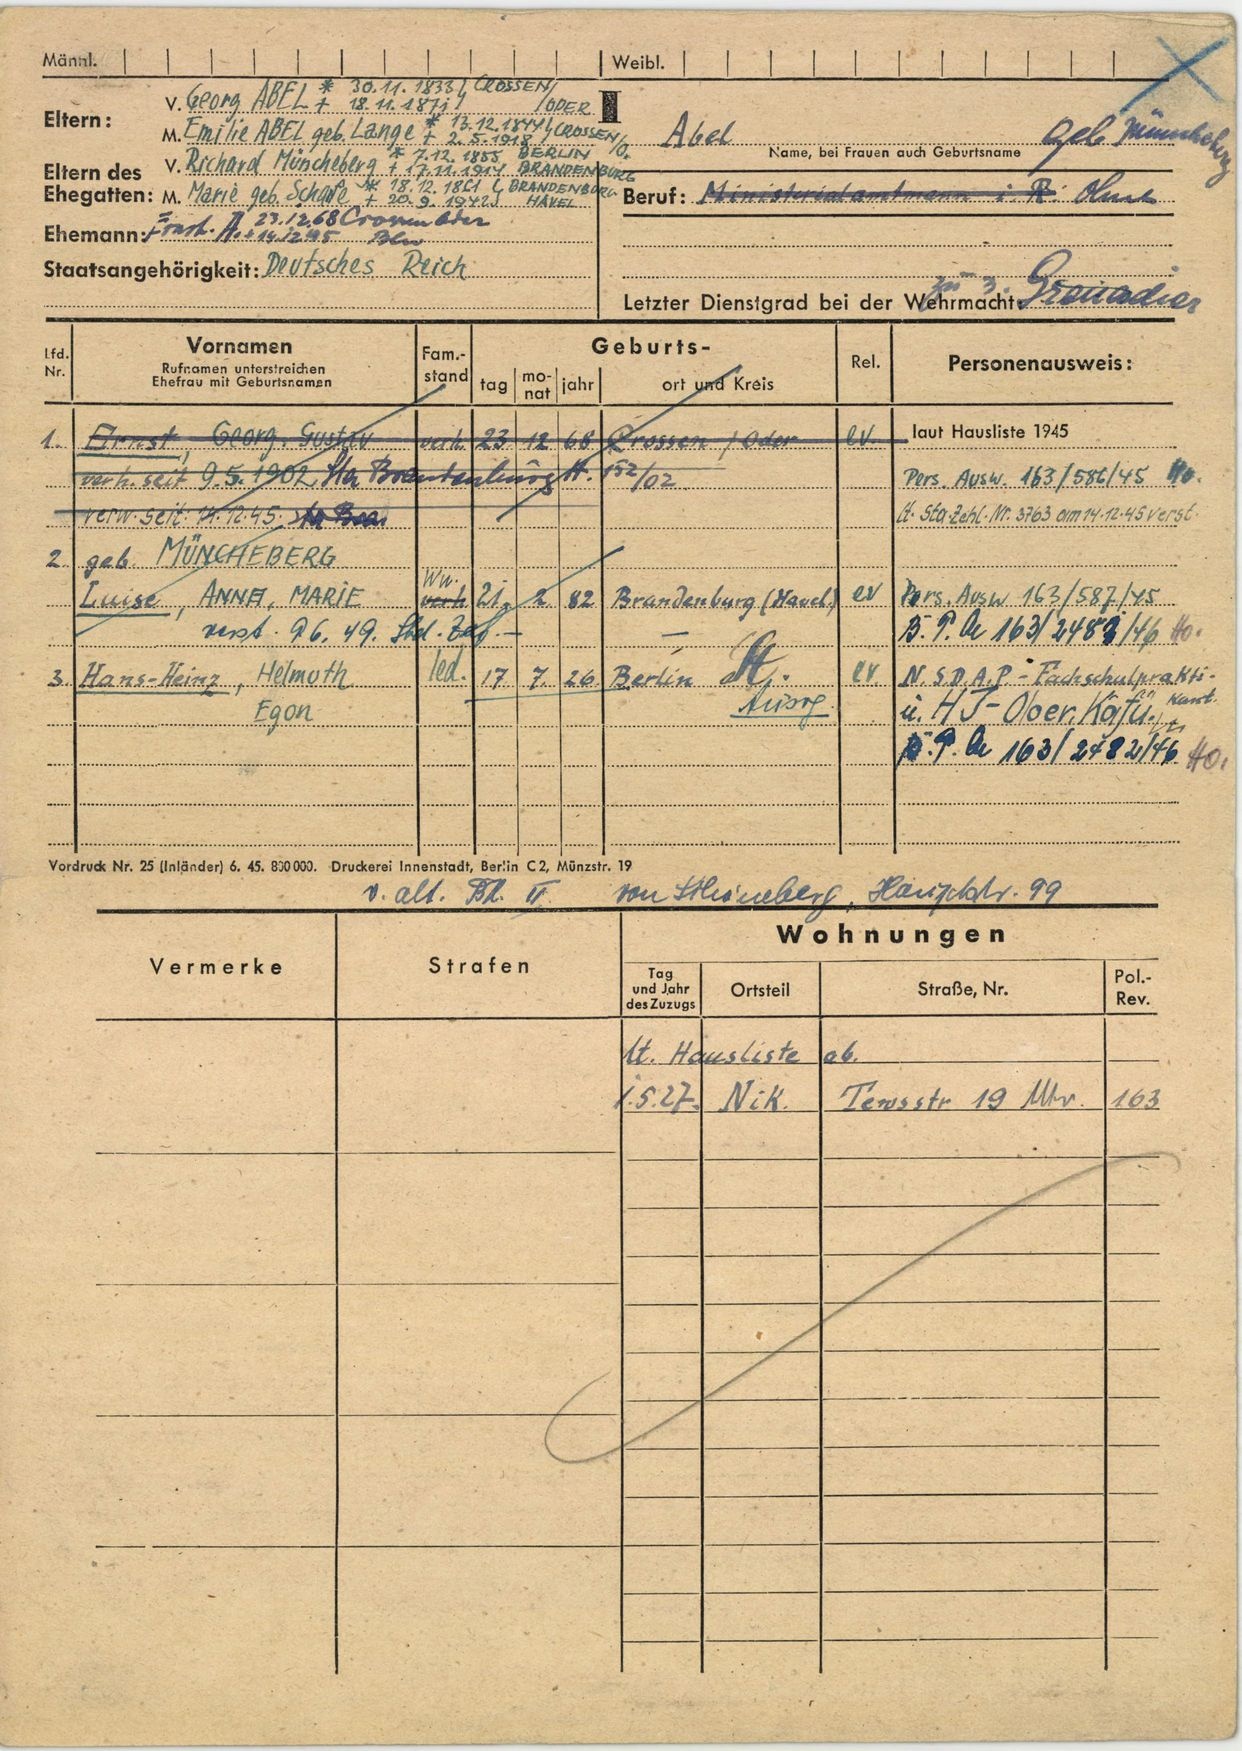
Abel geb. xxx